Question: What are the imaging findings?
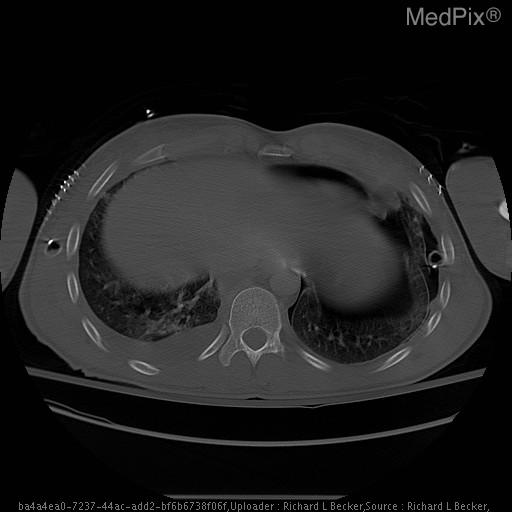
Answer: The imaging shows Thin rim of lucency surrounding the cardiac shadow. Previous Chest CT showed a small amount of pericardial air at the apex. Subsequent CT images.